Question: What is the potential diagnosis?
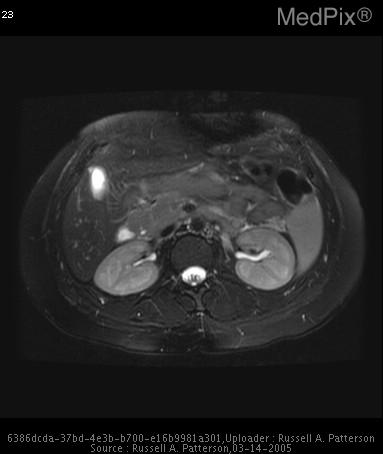
Answer: The possible diagnosis includes cholecystitis, choledocholithiasis, cholangitis, acute pancreatitis.